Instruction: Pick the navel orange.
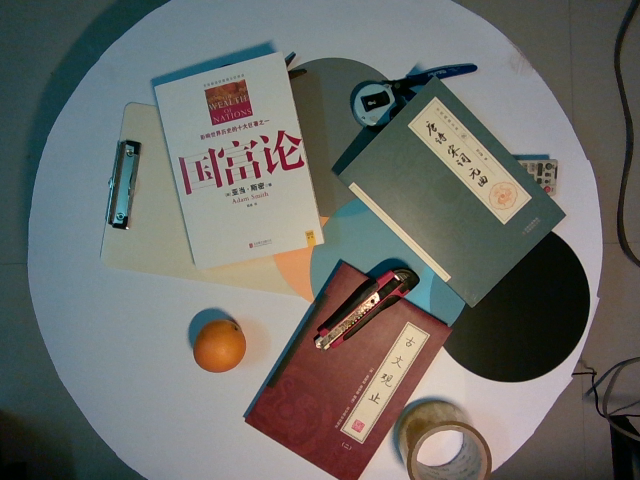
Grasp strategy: vertical